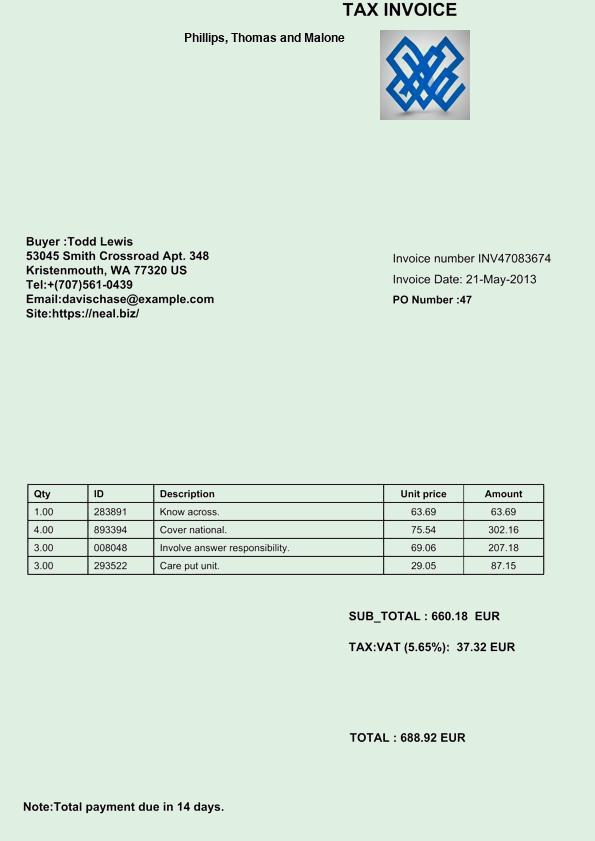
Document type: Invoice